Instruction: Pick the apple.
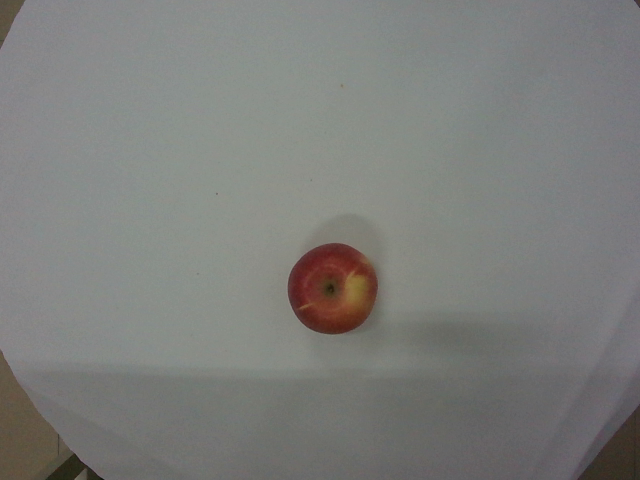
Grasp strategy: vertical